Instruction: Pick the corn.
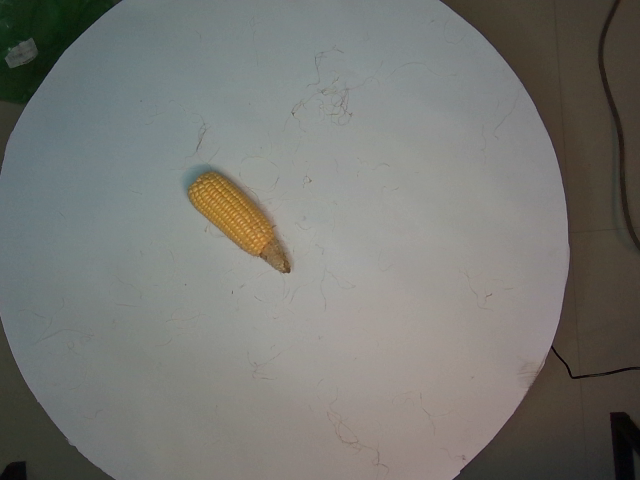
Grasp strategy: vertical